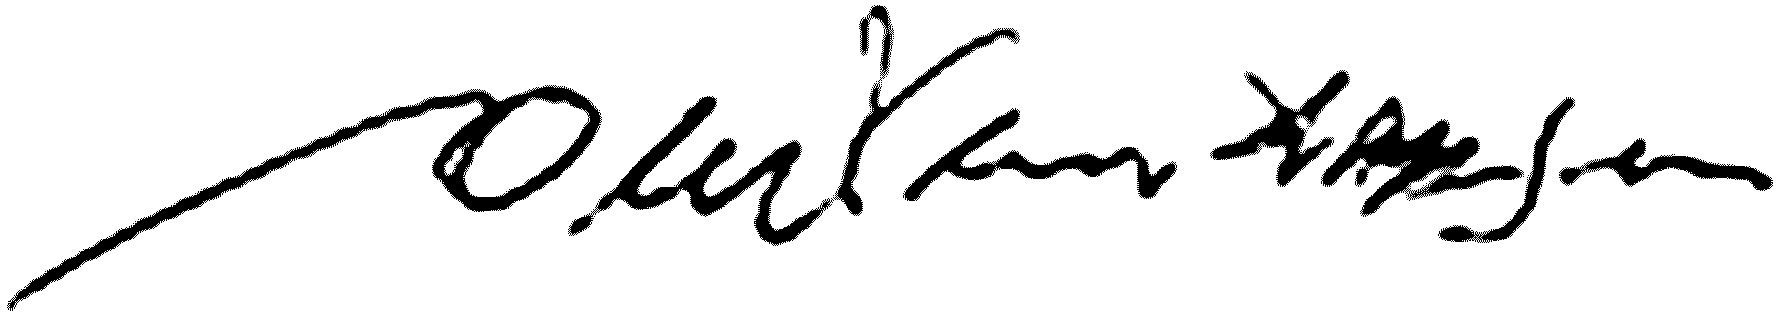
Signature of: ove verner hansen